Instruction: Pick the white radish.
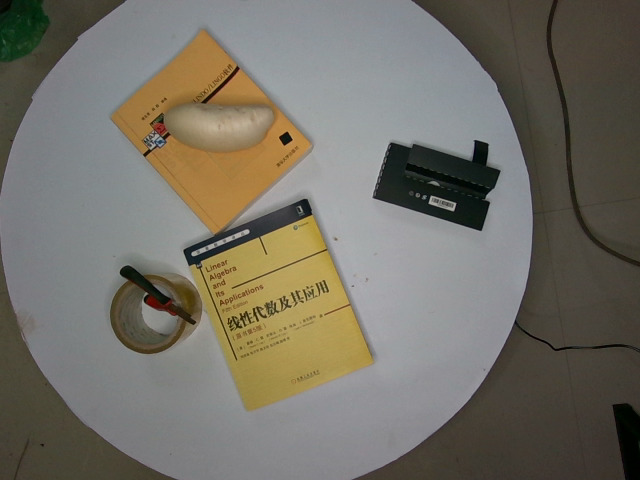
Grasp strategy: vertical